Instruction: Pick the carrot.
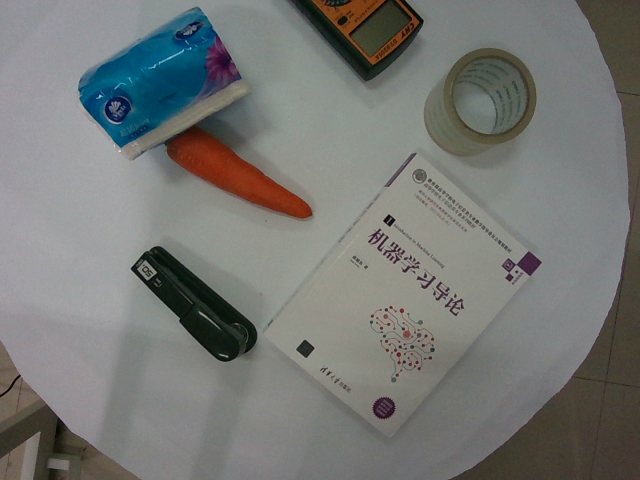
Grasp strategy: vertical